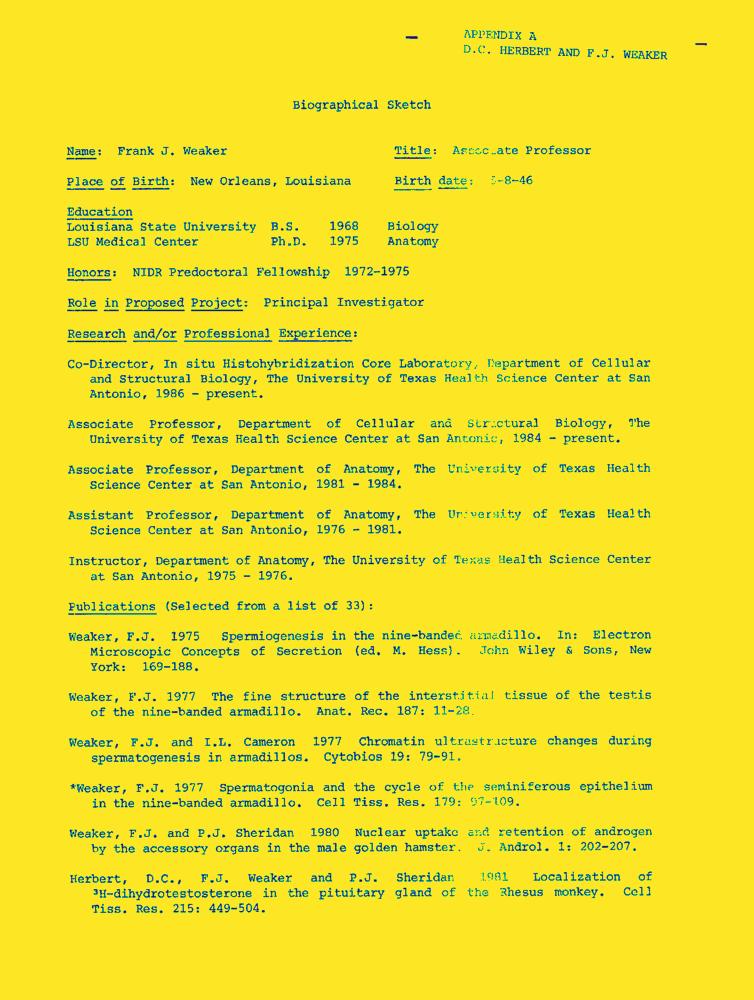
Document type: Resume-Doc